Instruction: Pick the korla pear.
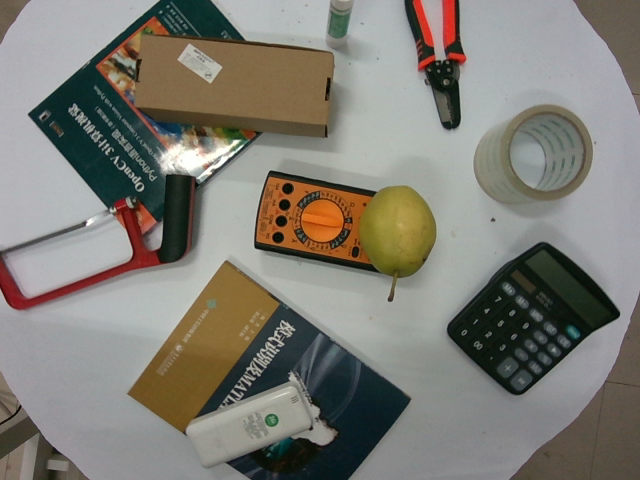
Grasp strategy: vertical